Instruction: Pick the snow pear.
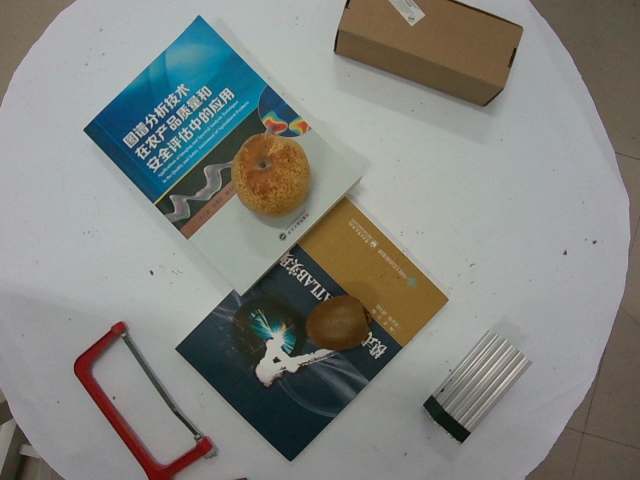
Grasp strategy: vertical